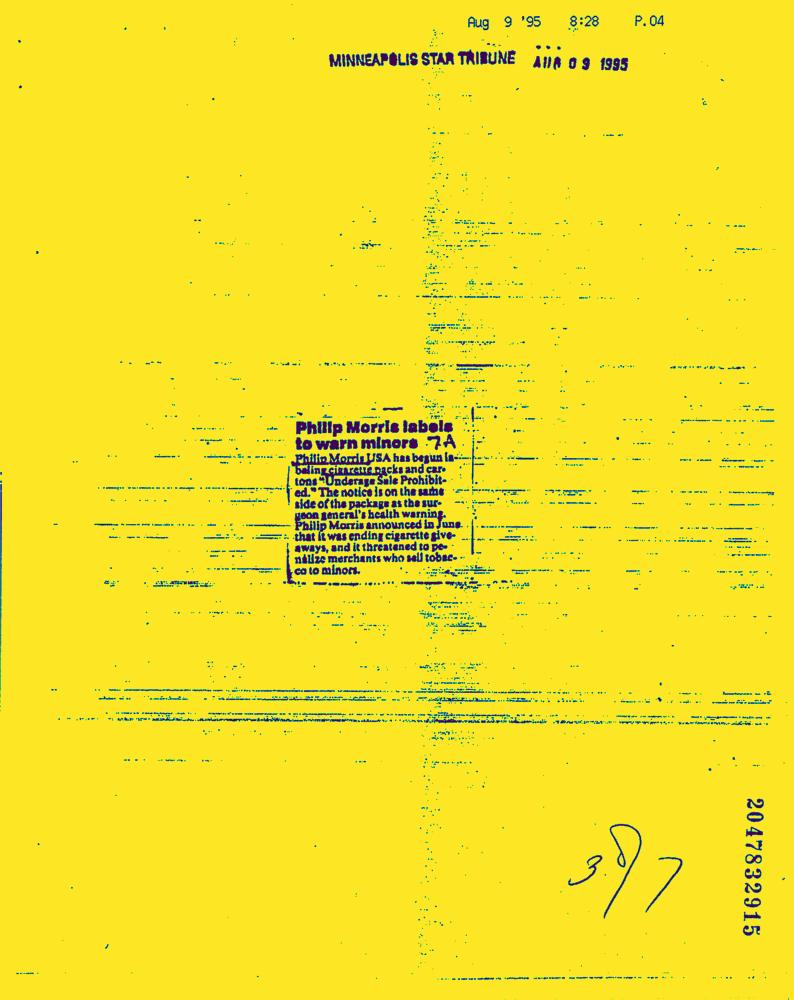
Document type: News-Article